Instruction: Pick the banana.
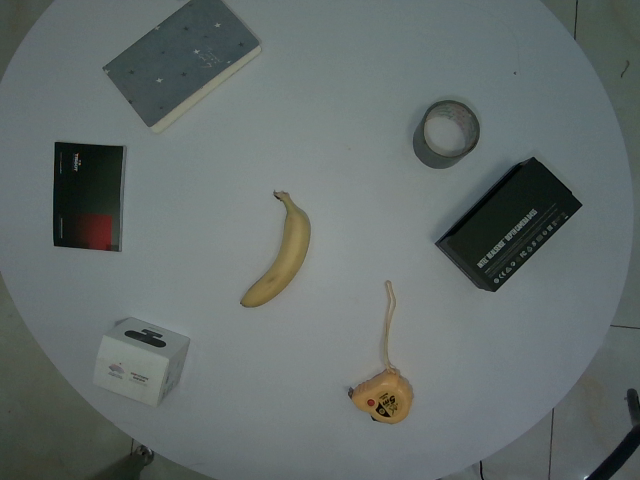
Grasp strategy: vertical